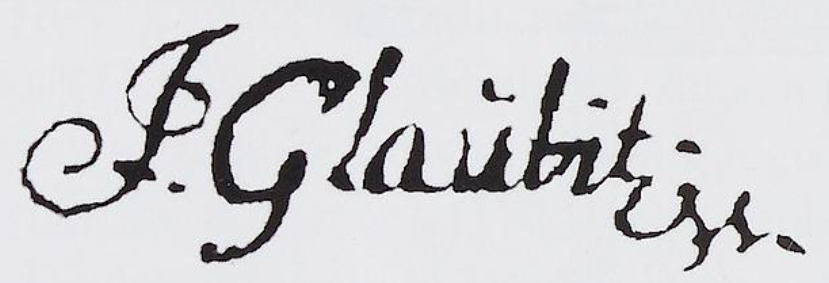
Signature of: johann christoph glaubitz